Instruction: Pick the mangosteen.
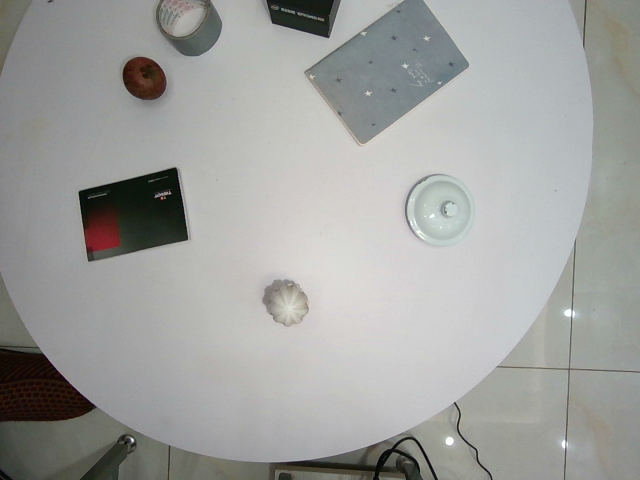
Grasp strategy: vertical